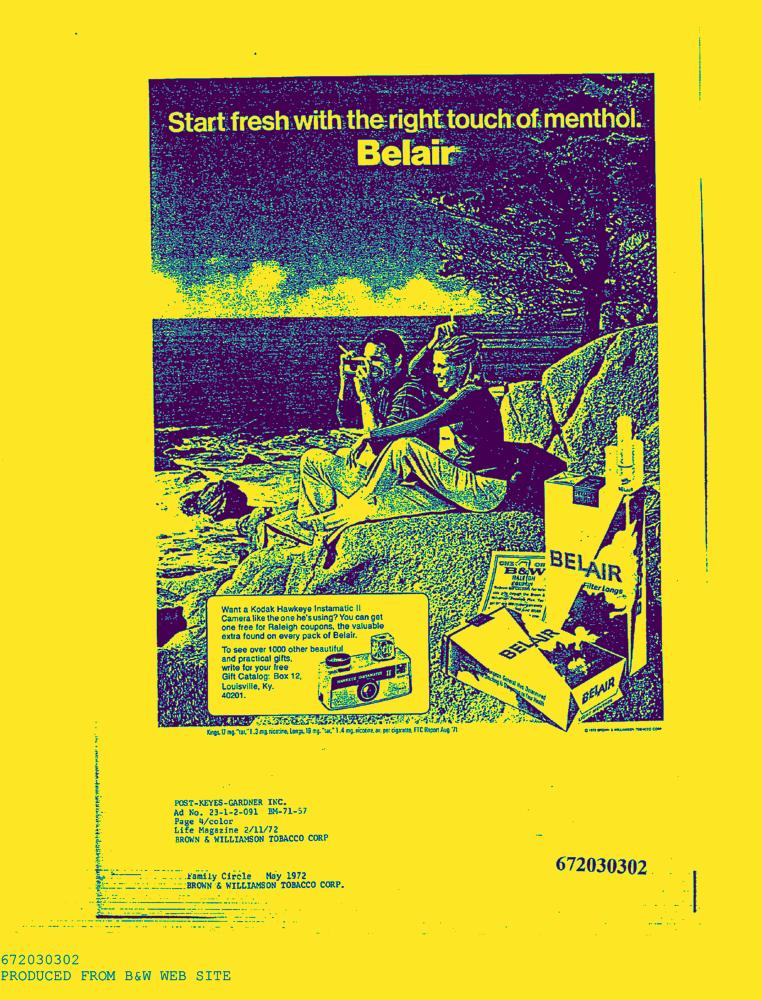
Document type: AD